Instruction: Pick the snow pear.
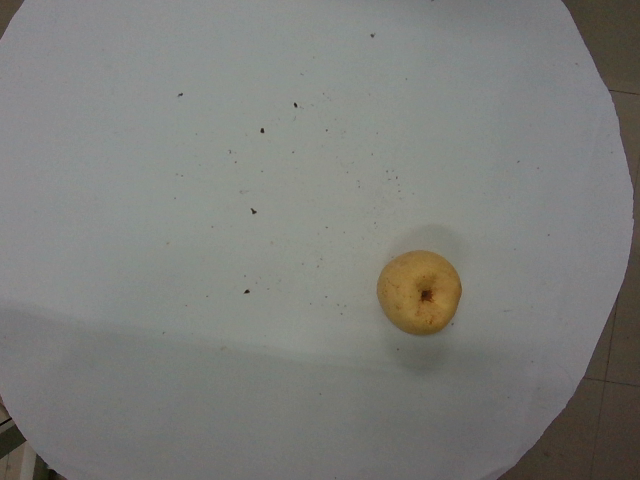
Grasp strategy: vertical